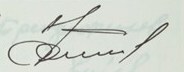
Signature of: aleksandar tomov